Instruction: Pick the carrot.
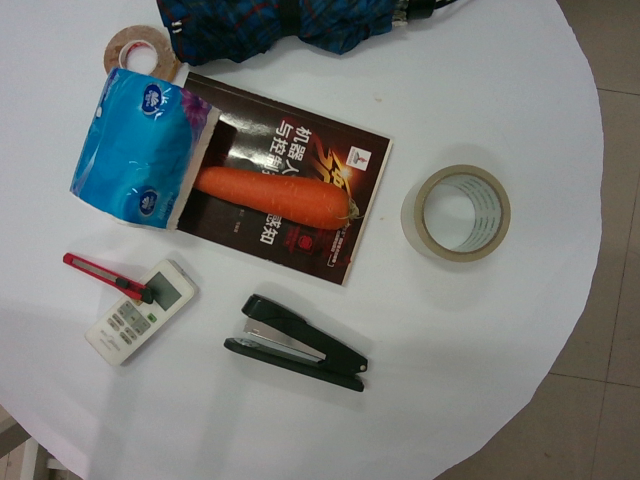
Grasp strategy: vertical